Question: What appears to be the issue?
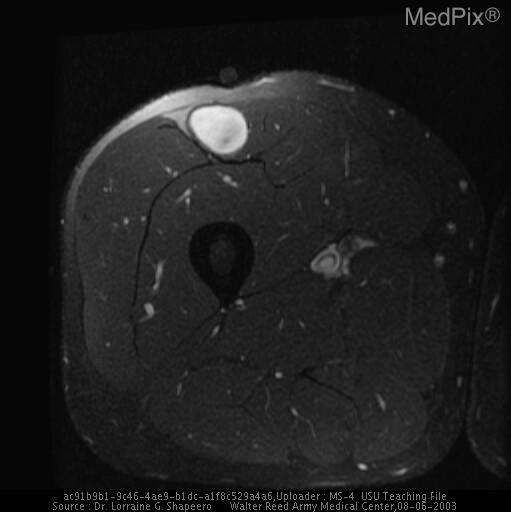
Answer: The findings suggest PLAIN RADIOGRAPH: A-P and lateral views of the right femur from 7/9/2002 demonstrate no bone abnormalities.  No soft tissue abnormalities are evident. MRI: A right rectus femoris mass measuring 4.5x2.4x2.5cm shows intermediate- signal intensity periphery with low-signal-intensity center on T1-weighted MR images and predominantly high signal intensity mass on T2-weighted MR image with low-signal-intensity septae posteriorly. After contrast-enhancement, there is a thick rim of peripheral enhancement with non-enhancing areas centrally. These findings were consistent with a myxoid liposarcoma.. After contrast-enhancement, there is a thick rim of peripheral enhancement with non-enhancing areas centrally. These findings were consistent with a myxoid liposarcoma.. The patient might have a history of 34-year-old male with self-palpated slowly growing right thigh mass just above the knee. Mass painful with percussion..